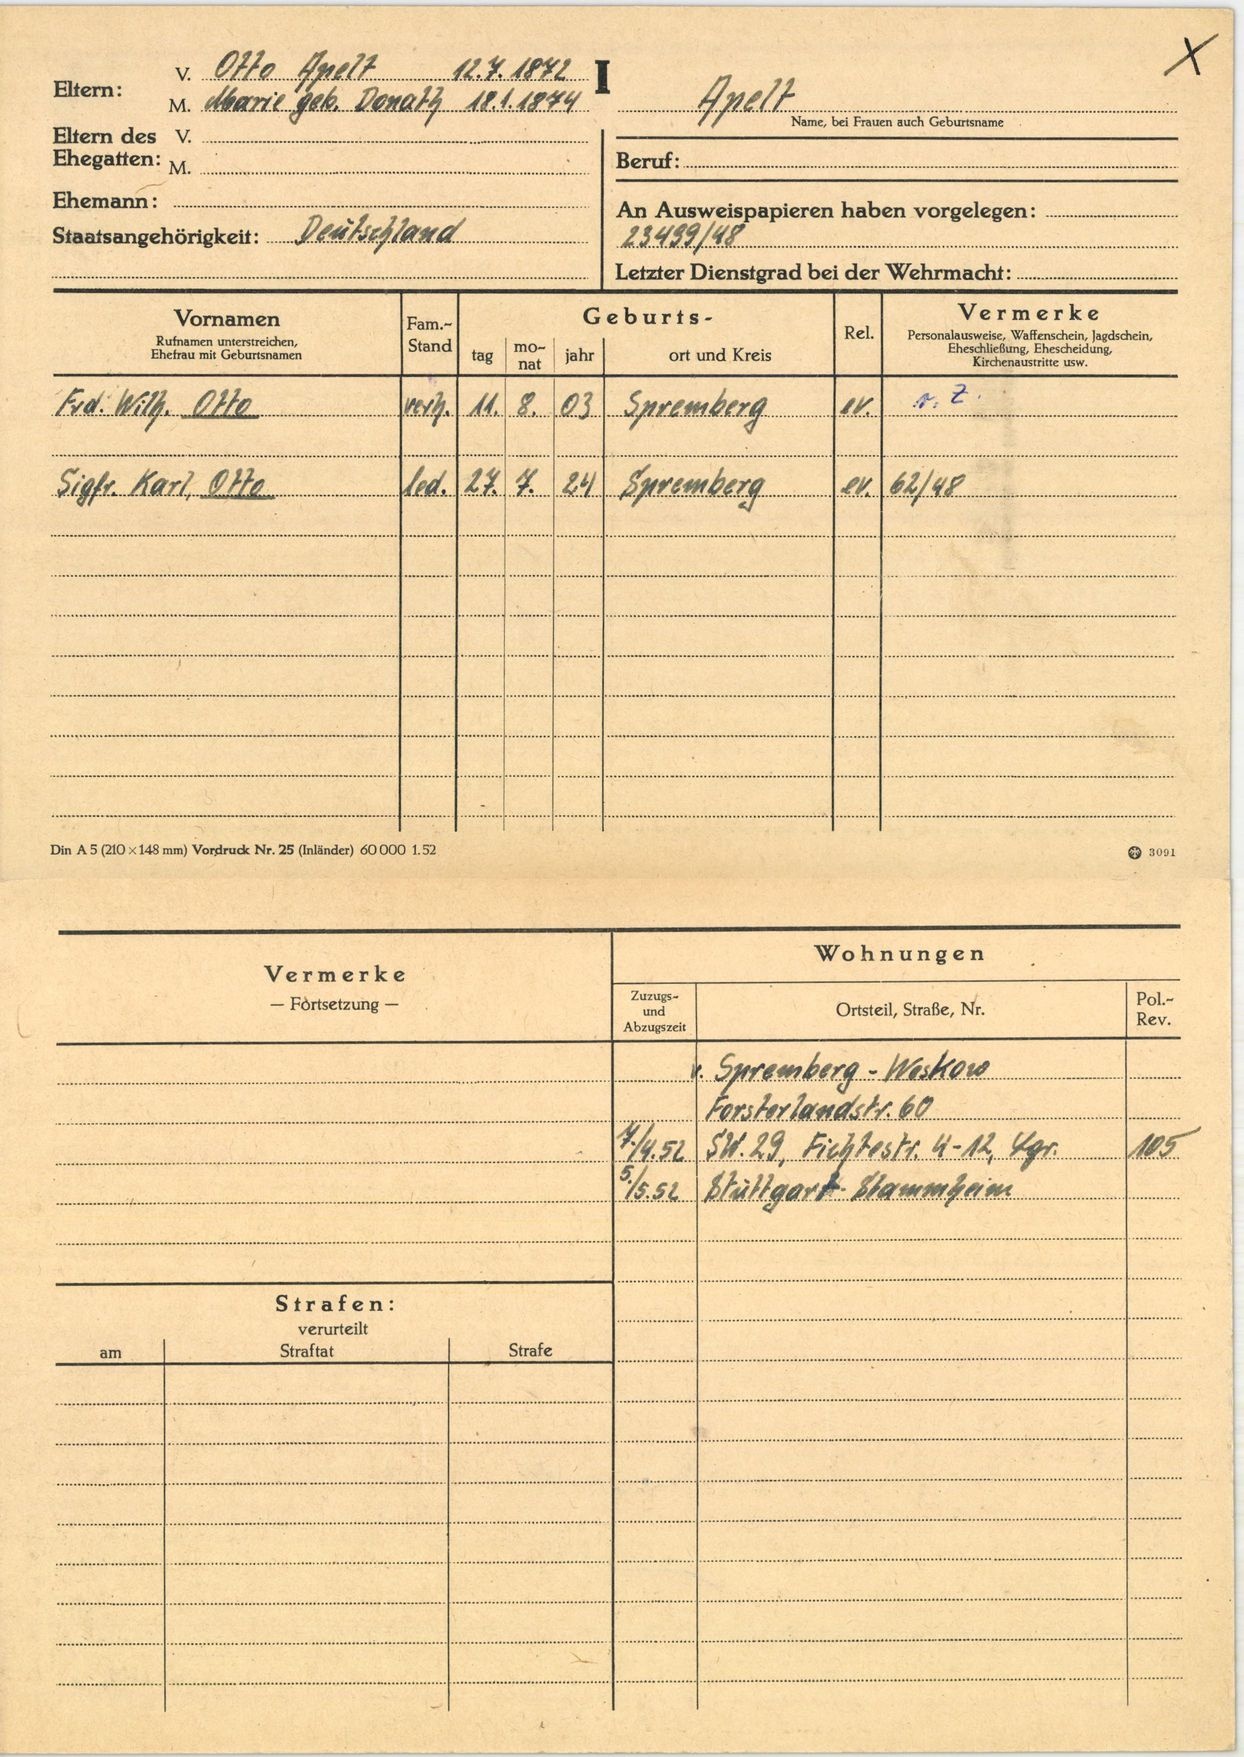
Apelt